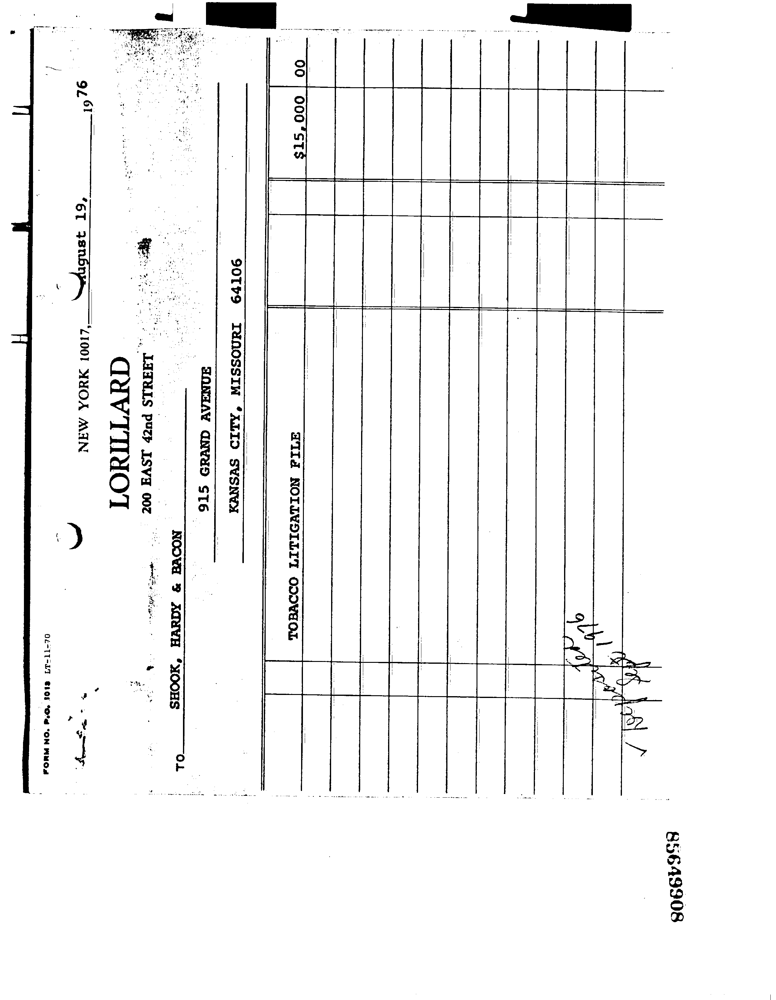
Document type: Invoice